Question: What type of tax is indicated in the document, personal property or real estate?
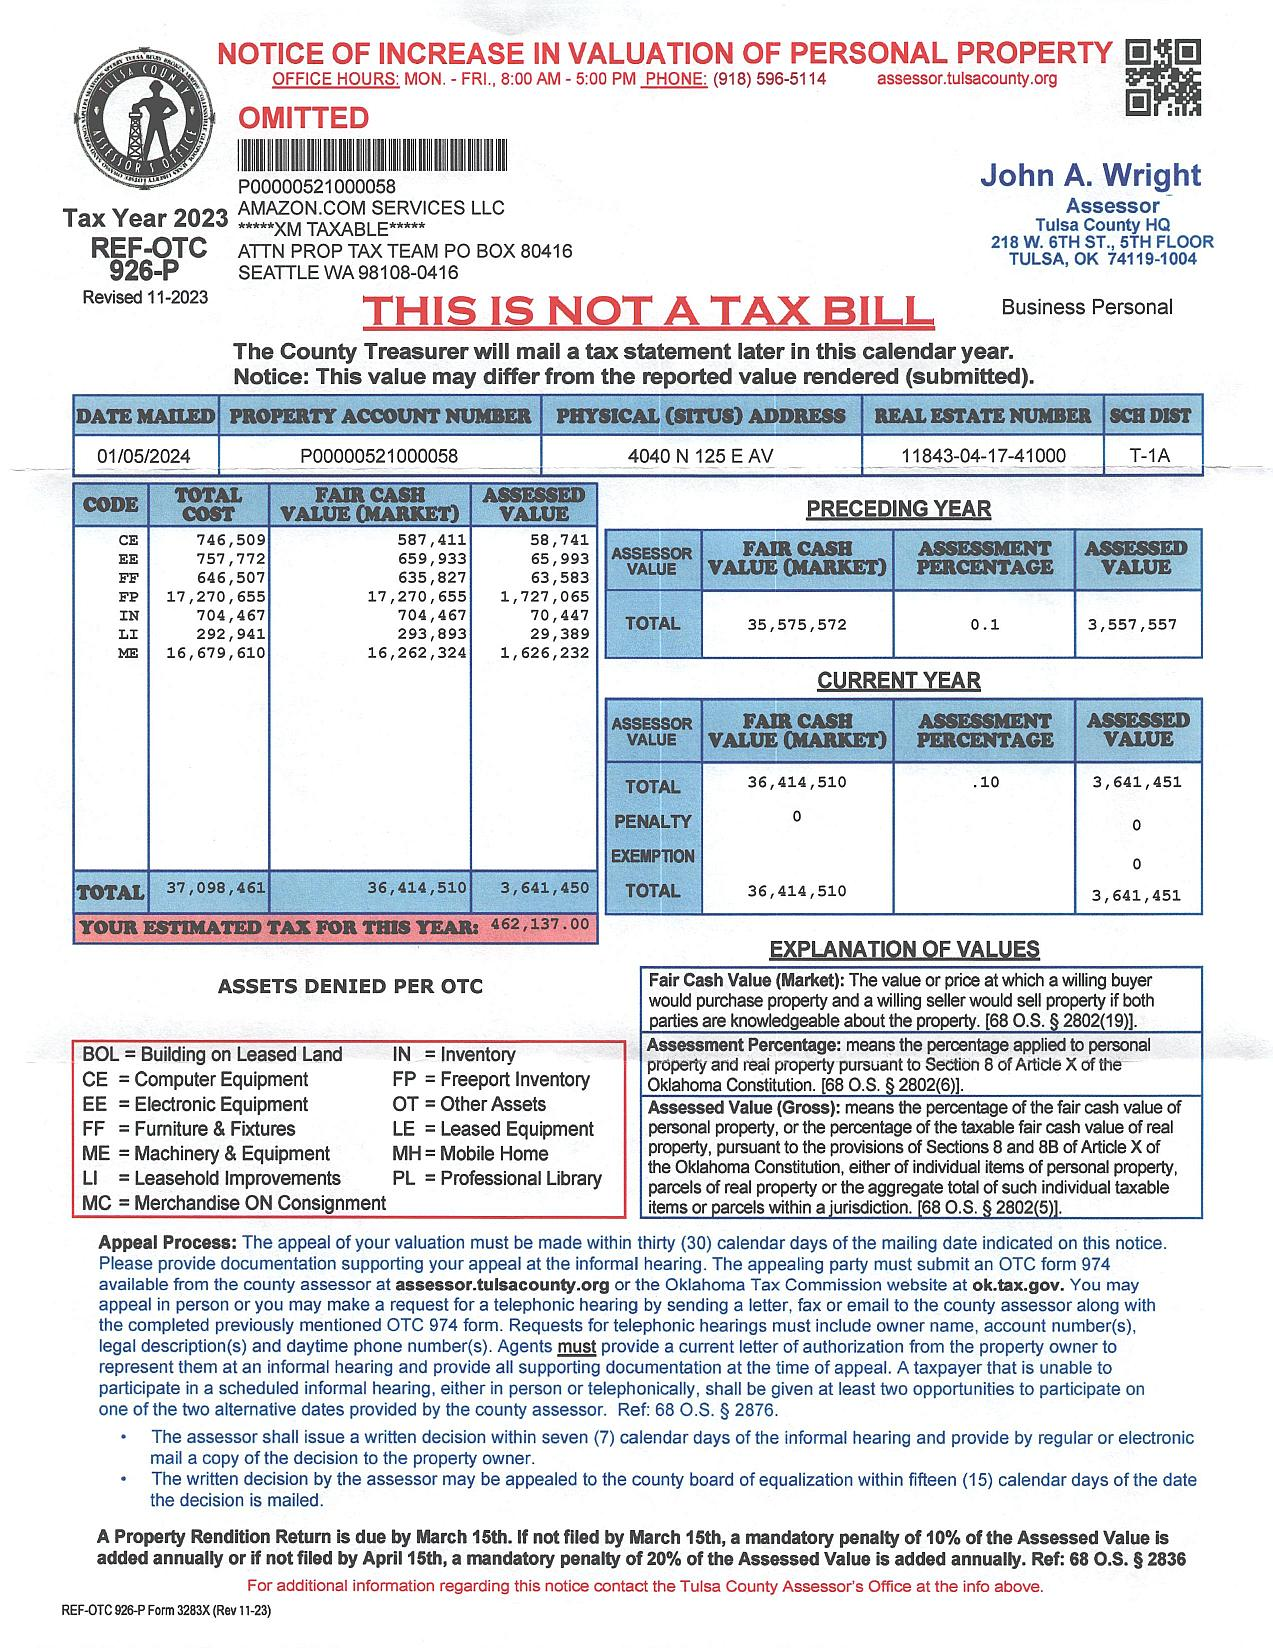
Answer: "Personal Property"